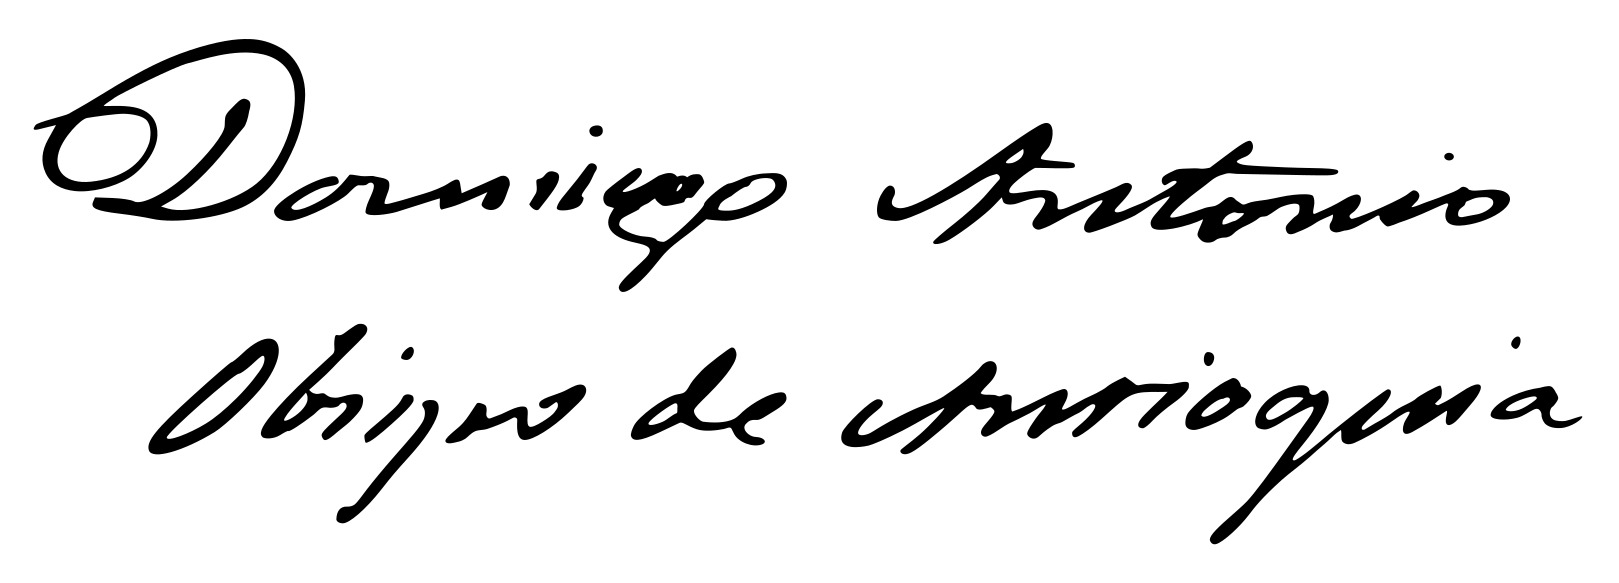
Signature of: domingo antonio riaño